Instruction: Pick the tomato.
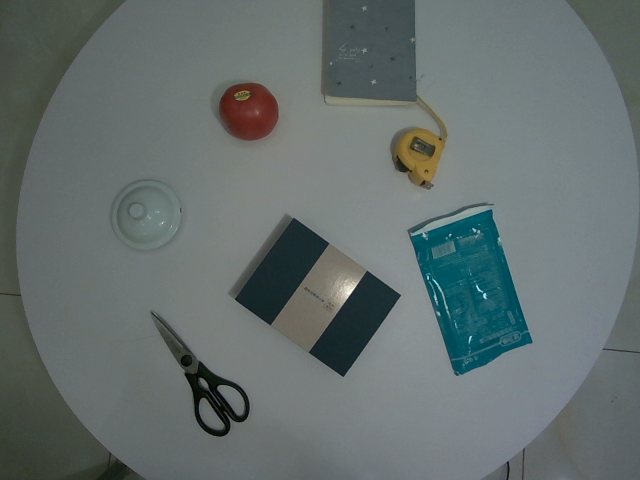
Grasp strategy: vertical